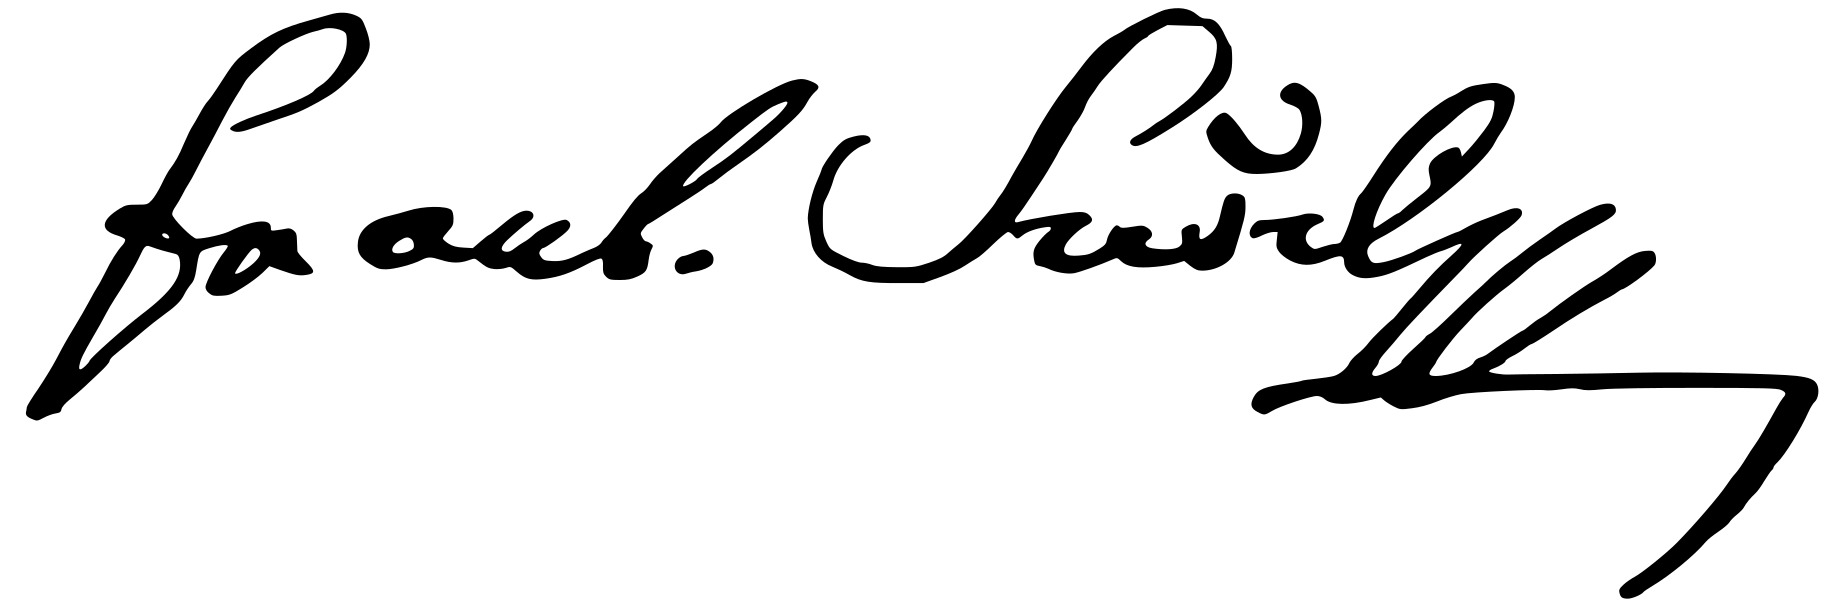
Signature of: františek sušil